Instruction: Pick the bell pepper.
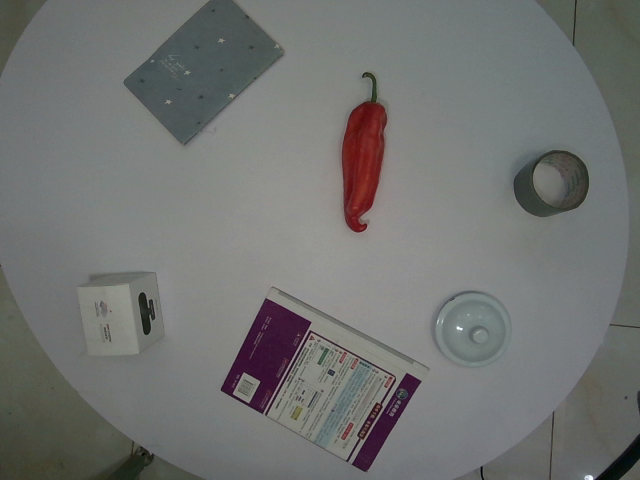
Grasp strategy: vertical